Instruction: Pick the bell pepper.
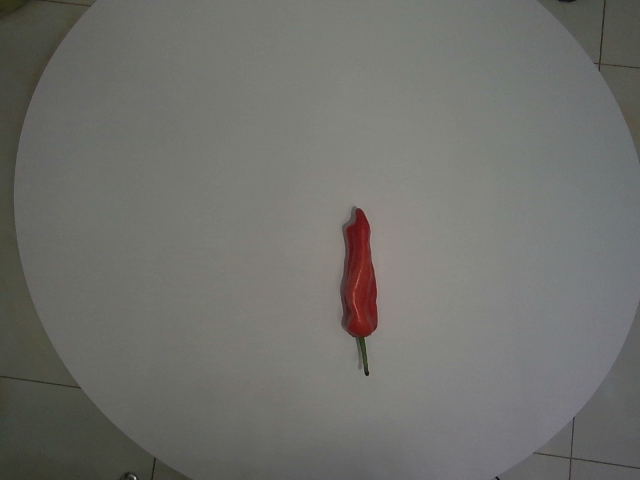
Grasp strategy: vertical